Question: What is the address or location of the property listed in the document?
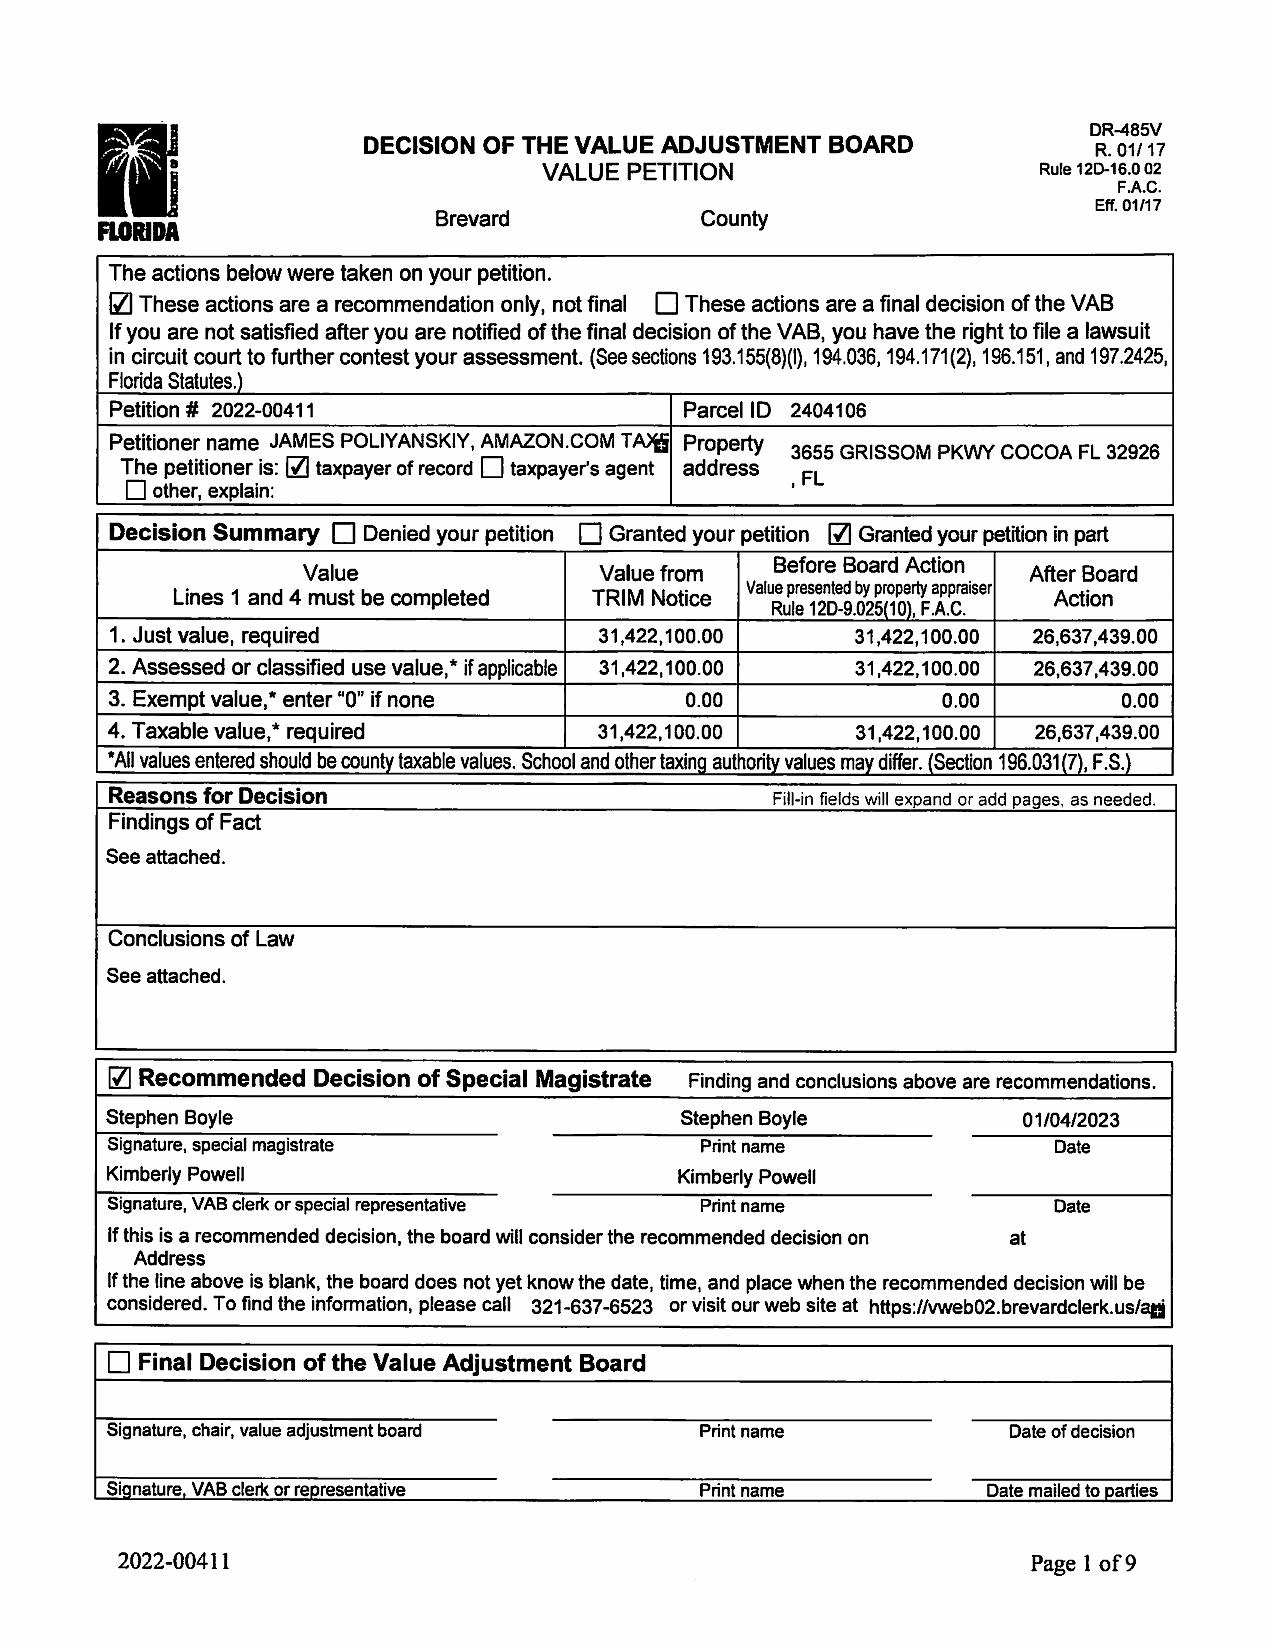
Answer: "3655 GRISSOM PKWY COCOA FL 32926"